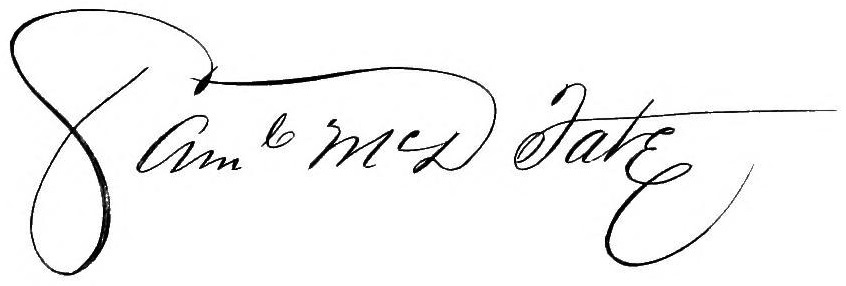
Signature of: samuel mcdowell tate